Question: What is the name of the tenant mentioned in the document?
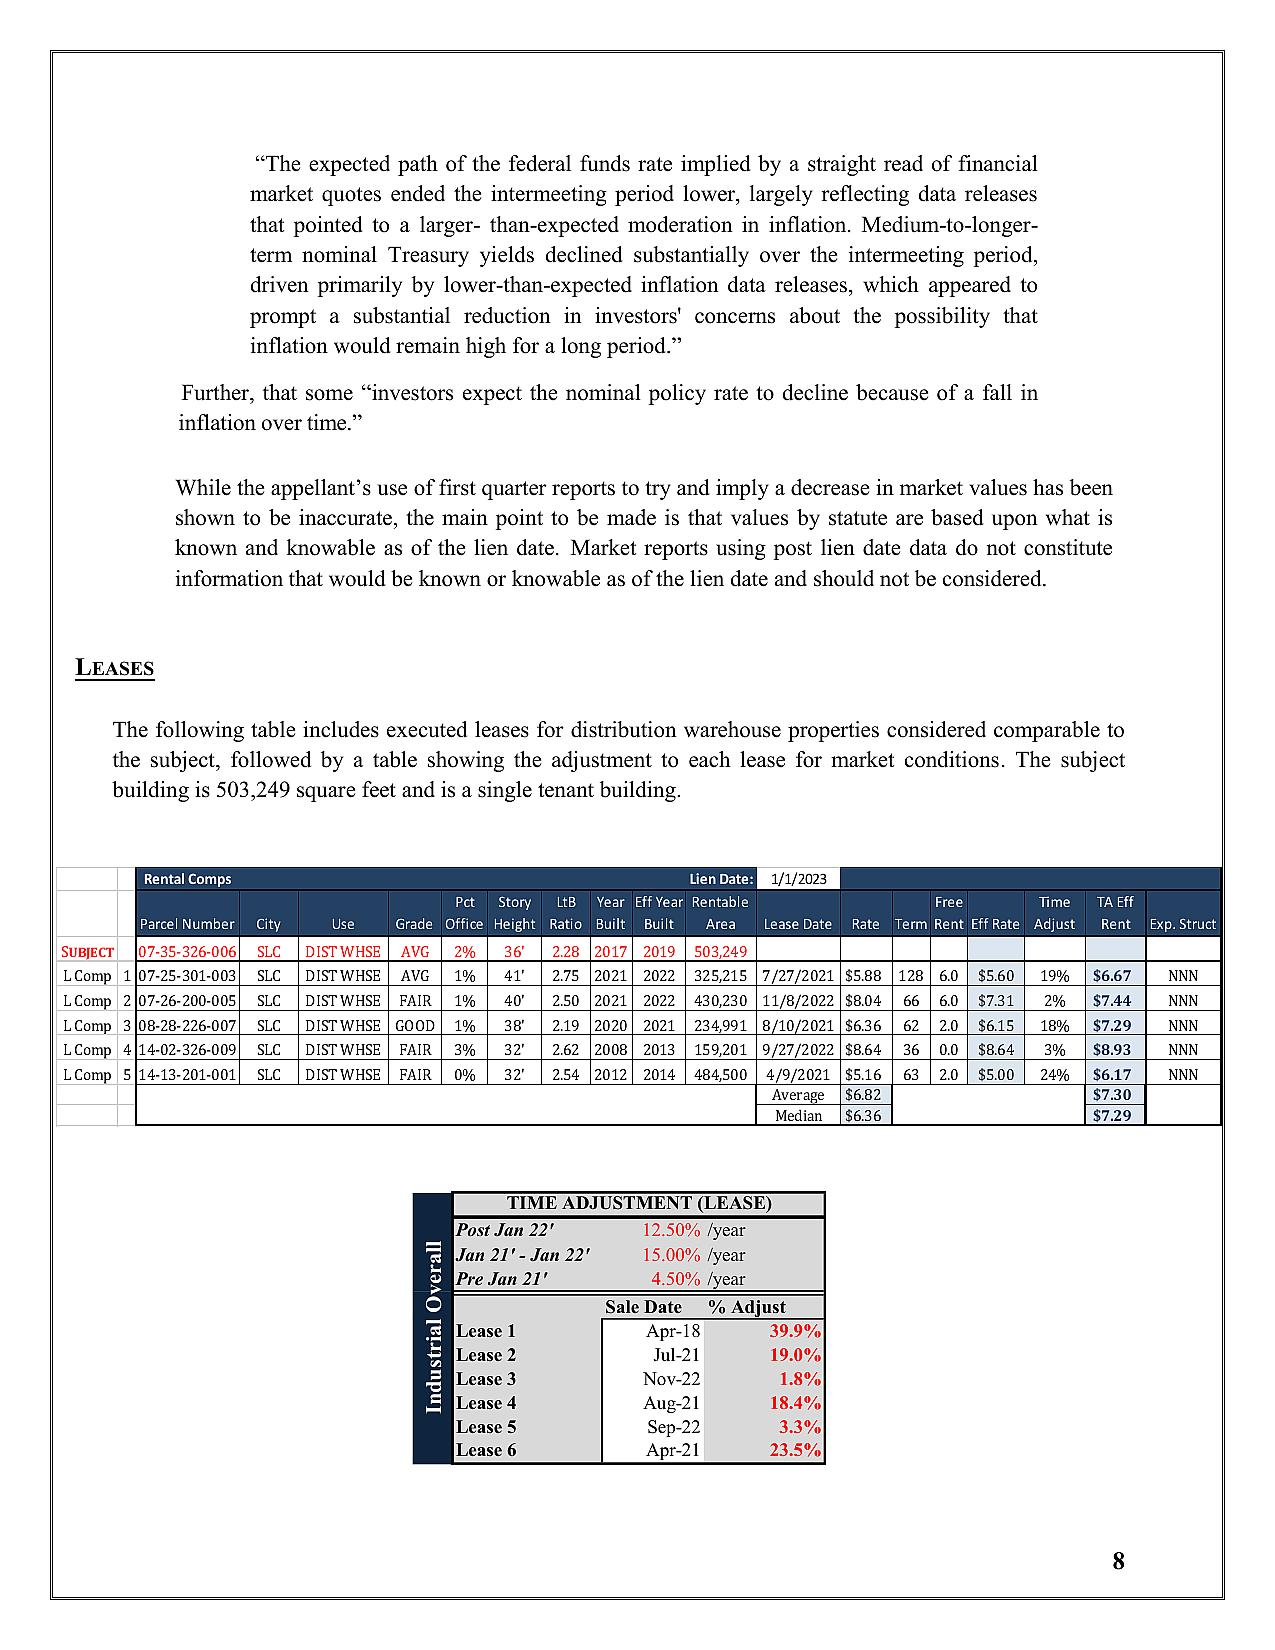
Answer: "SUBJECT"